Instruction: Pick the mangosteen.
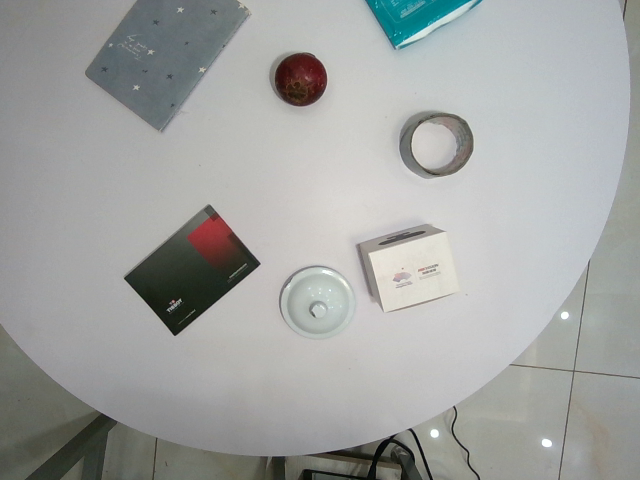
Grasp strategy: vertical